Extract the amount written in words, the amount in digits, the name of the payee, the date on the cheque, and the bank's name from the image.
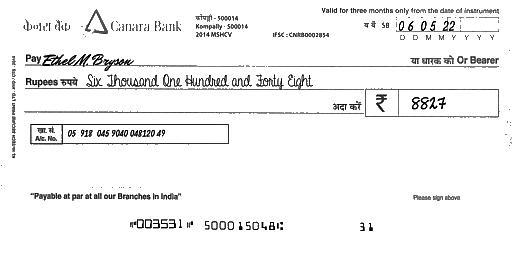
amt_in_words: Six Thousand One Hundred and Forty Eight
amt_in_figures: 8827
payee_name: Ethel M. Bryson
bank_name: Canara Bank
cheque_date: 06/05/22